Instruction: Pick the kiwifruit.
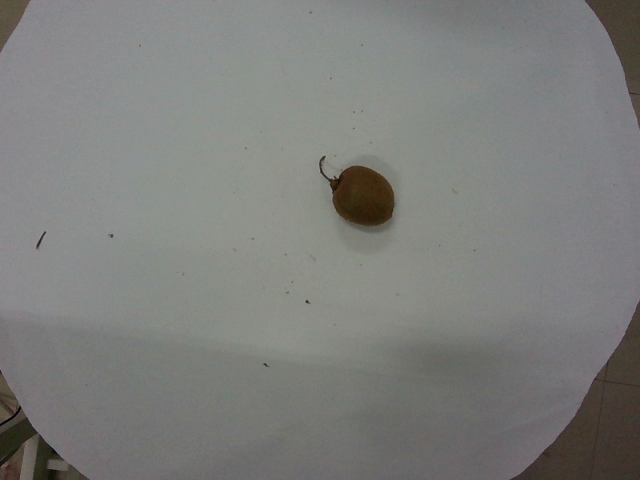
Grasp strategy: vertical